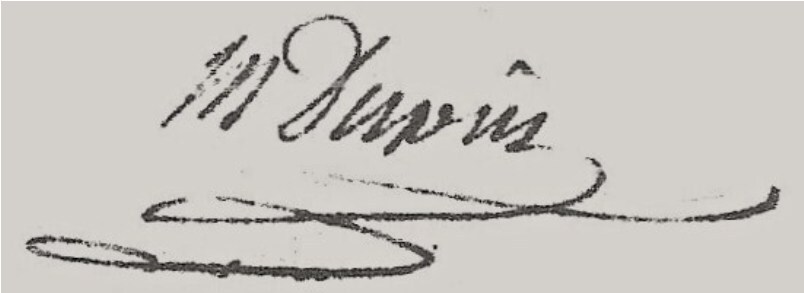
Signature of: maurice dupin de francueil